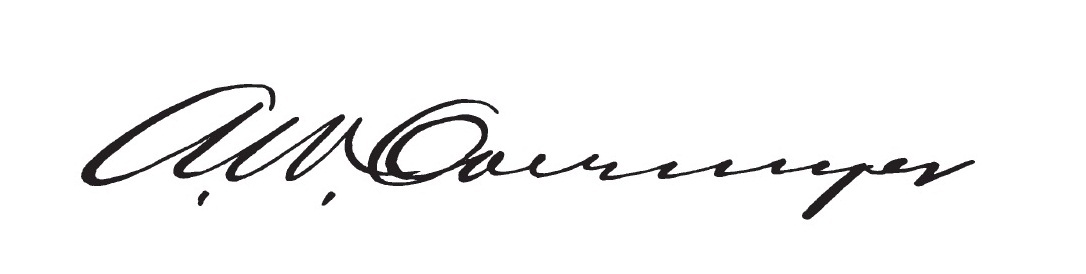
Signature of: arthur w overmyer